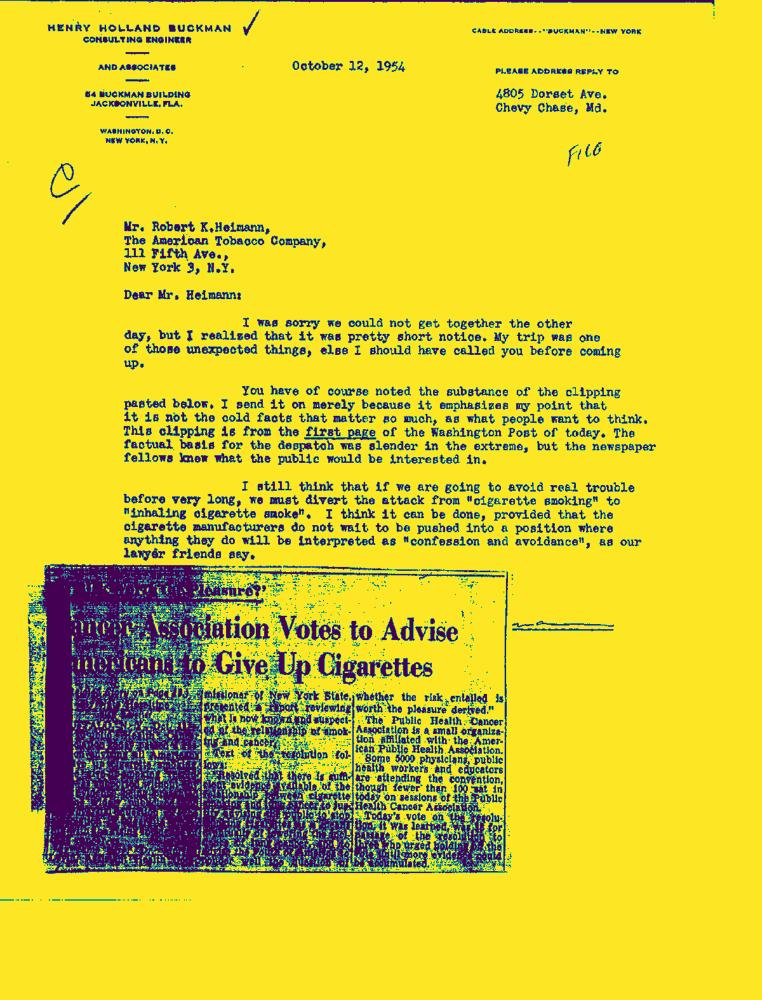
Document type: Letter-Doc